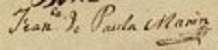
Signature of: francisco de paula marín